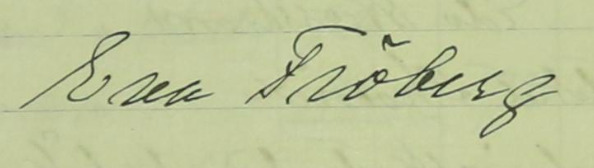
Signature of: eva fröberg